Extract the amount written in words, the amount in digits, the name of the payee, the date on the cheque, and the bank's name from the image.
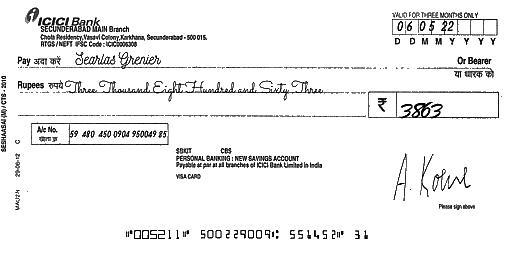
amt_in_words: Three Thousand Eight Hundred and Sixty Three
amt_in_figures: 3863
payee_name: Searlas Grenier
bank_name: ICICI Bank
cheque_date: 06/05/22